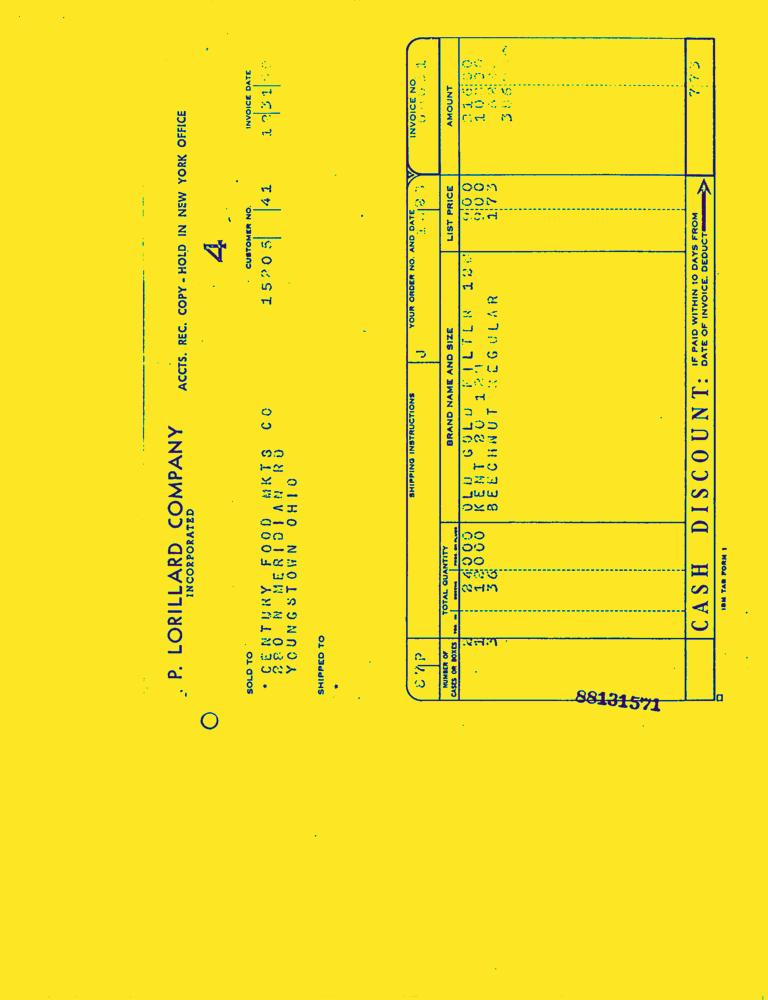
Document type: Invoice-Doc